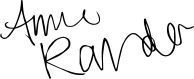
Signature of: annie rauwerda